Question: What type of tax is indicated in the document, personal property or real estate?
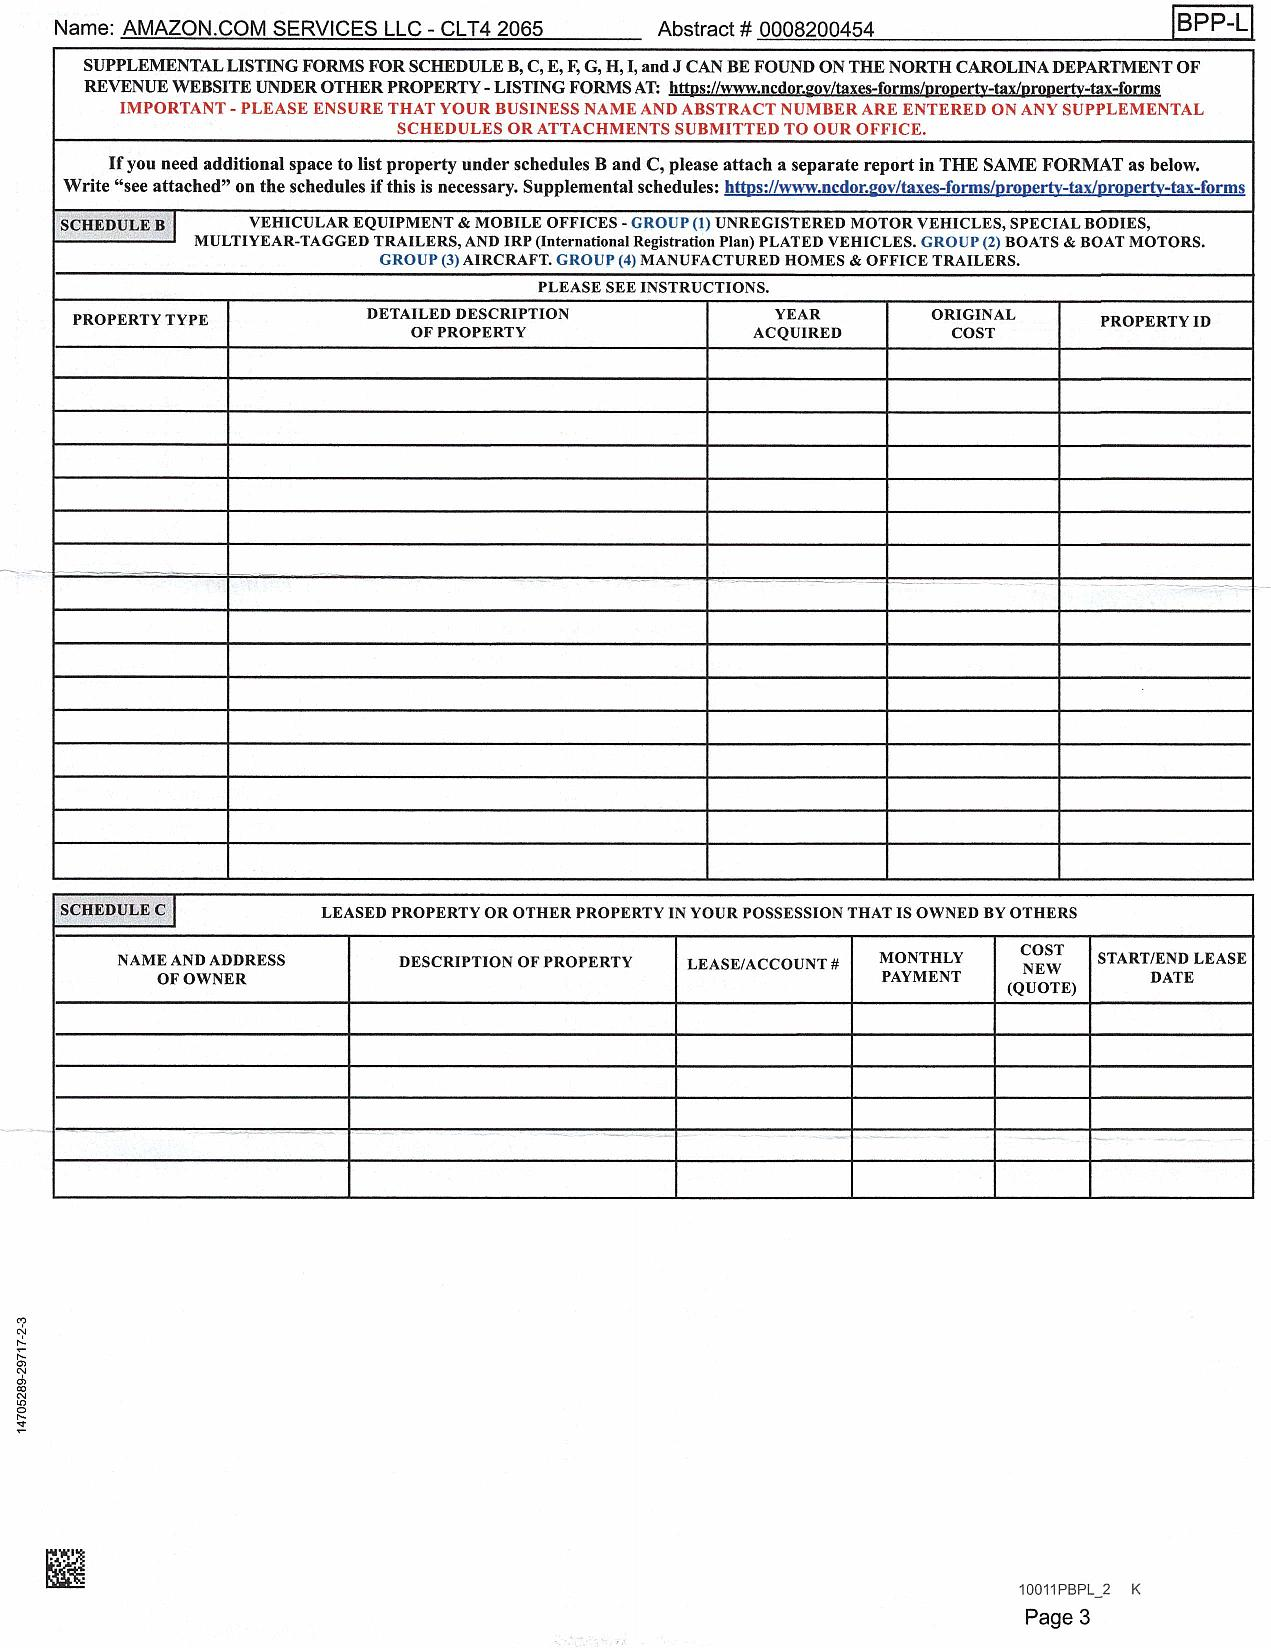
Answer: "Personal Property Tax"